Question: In what way does the history help explain the case?
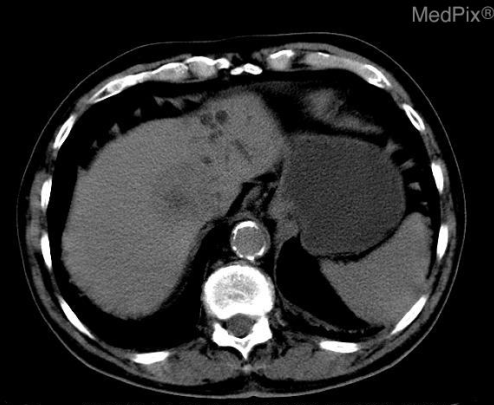
Answer: The patient's history of 84 year old white male with vague RUQ abdominal pain and elevated CA 19-9 marker. is key in understanding the case.